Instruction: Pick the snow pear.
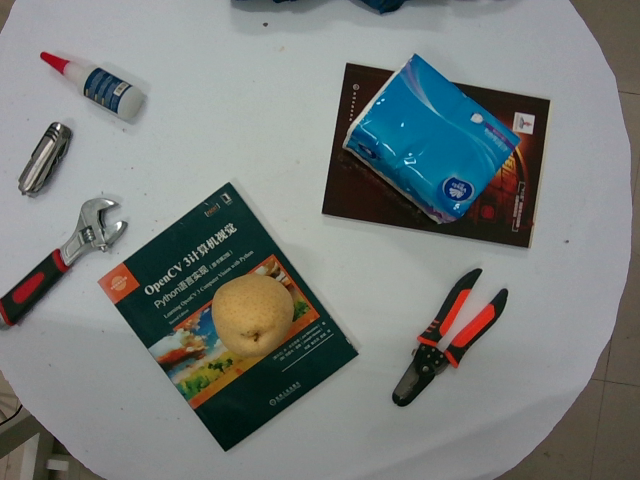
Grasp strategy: vertical